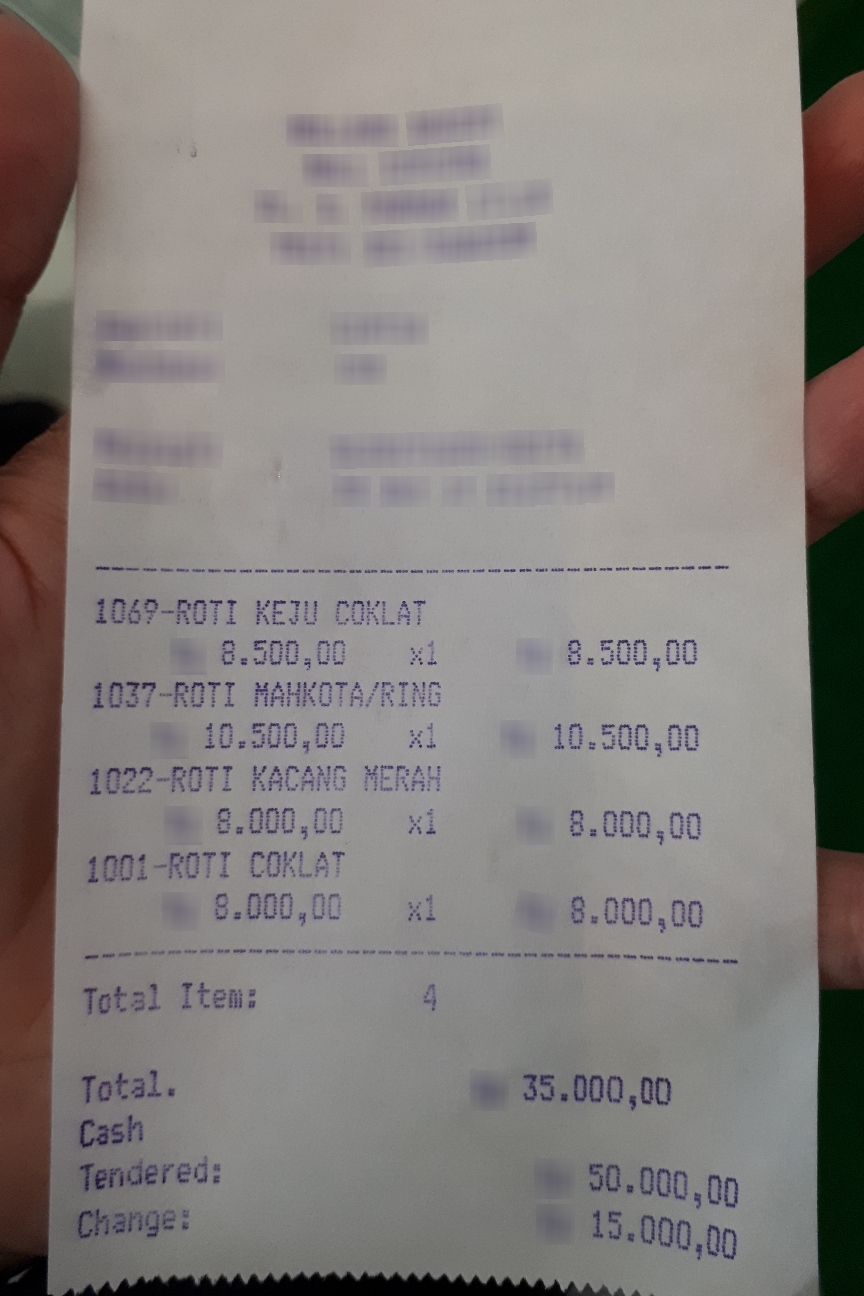
Extraction:
receipt: line_items: name: 1069-ROTI KEJU COKLAT
price: 8.500,00
qty: x1
name: 1037-ROTI MAHKOTA/RING
price: 10.500,00
qty: x1
name: 1022-ROTI KACANG MERAH
price: 8.000,00
qty: x1
name: 1001-ROTI COKLAT
price: 8.000,00
qty: x1
total: 35.000,00